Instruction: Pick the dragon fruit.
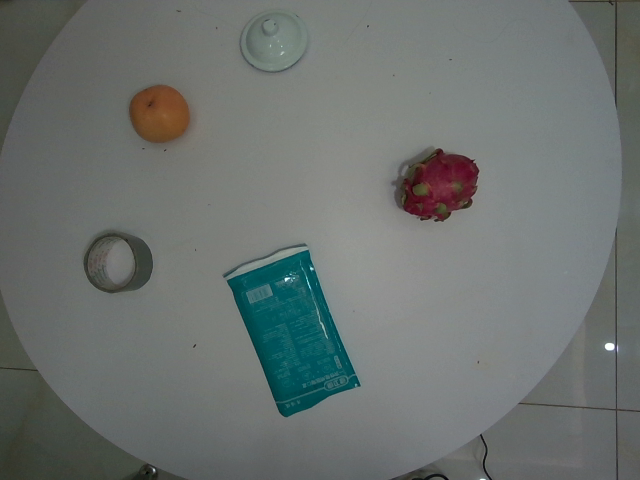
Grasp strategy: vertical